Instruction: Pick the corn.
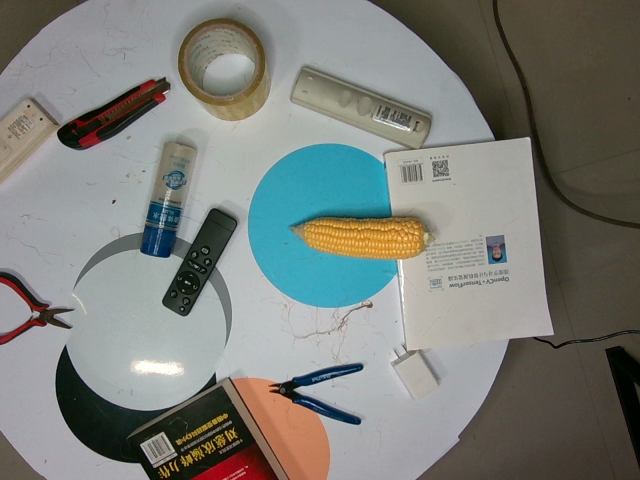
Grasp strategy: vertical